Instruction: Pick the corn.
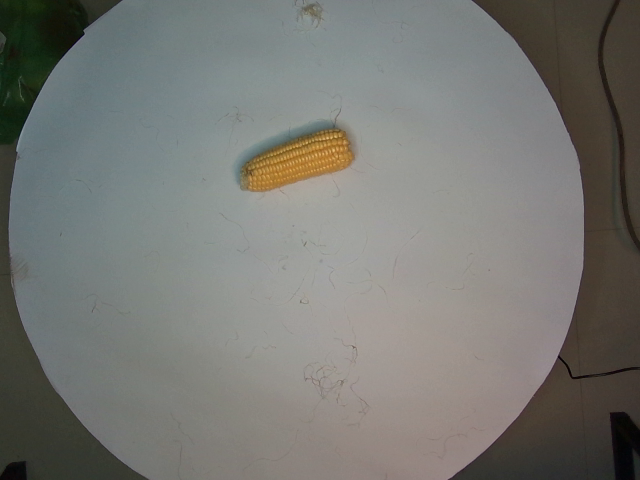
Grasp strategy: vertical